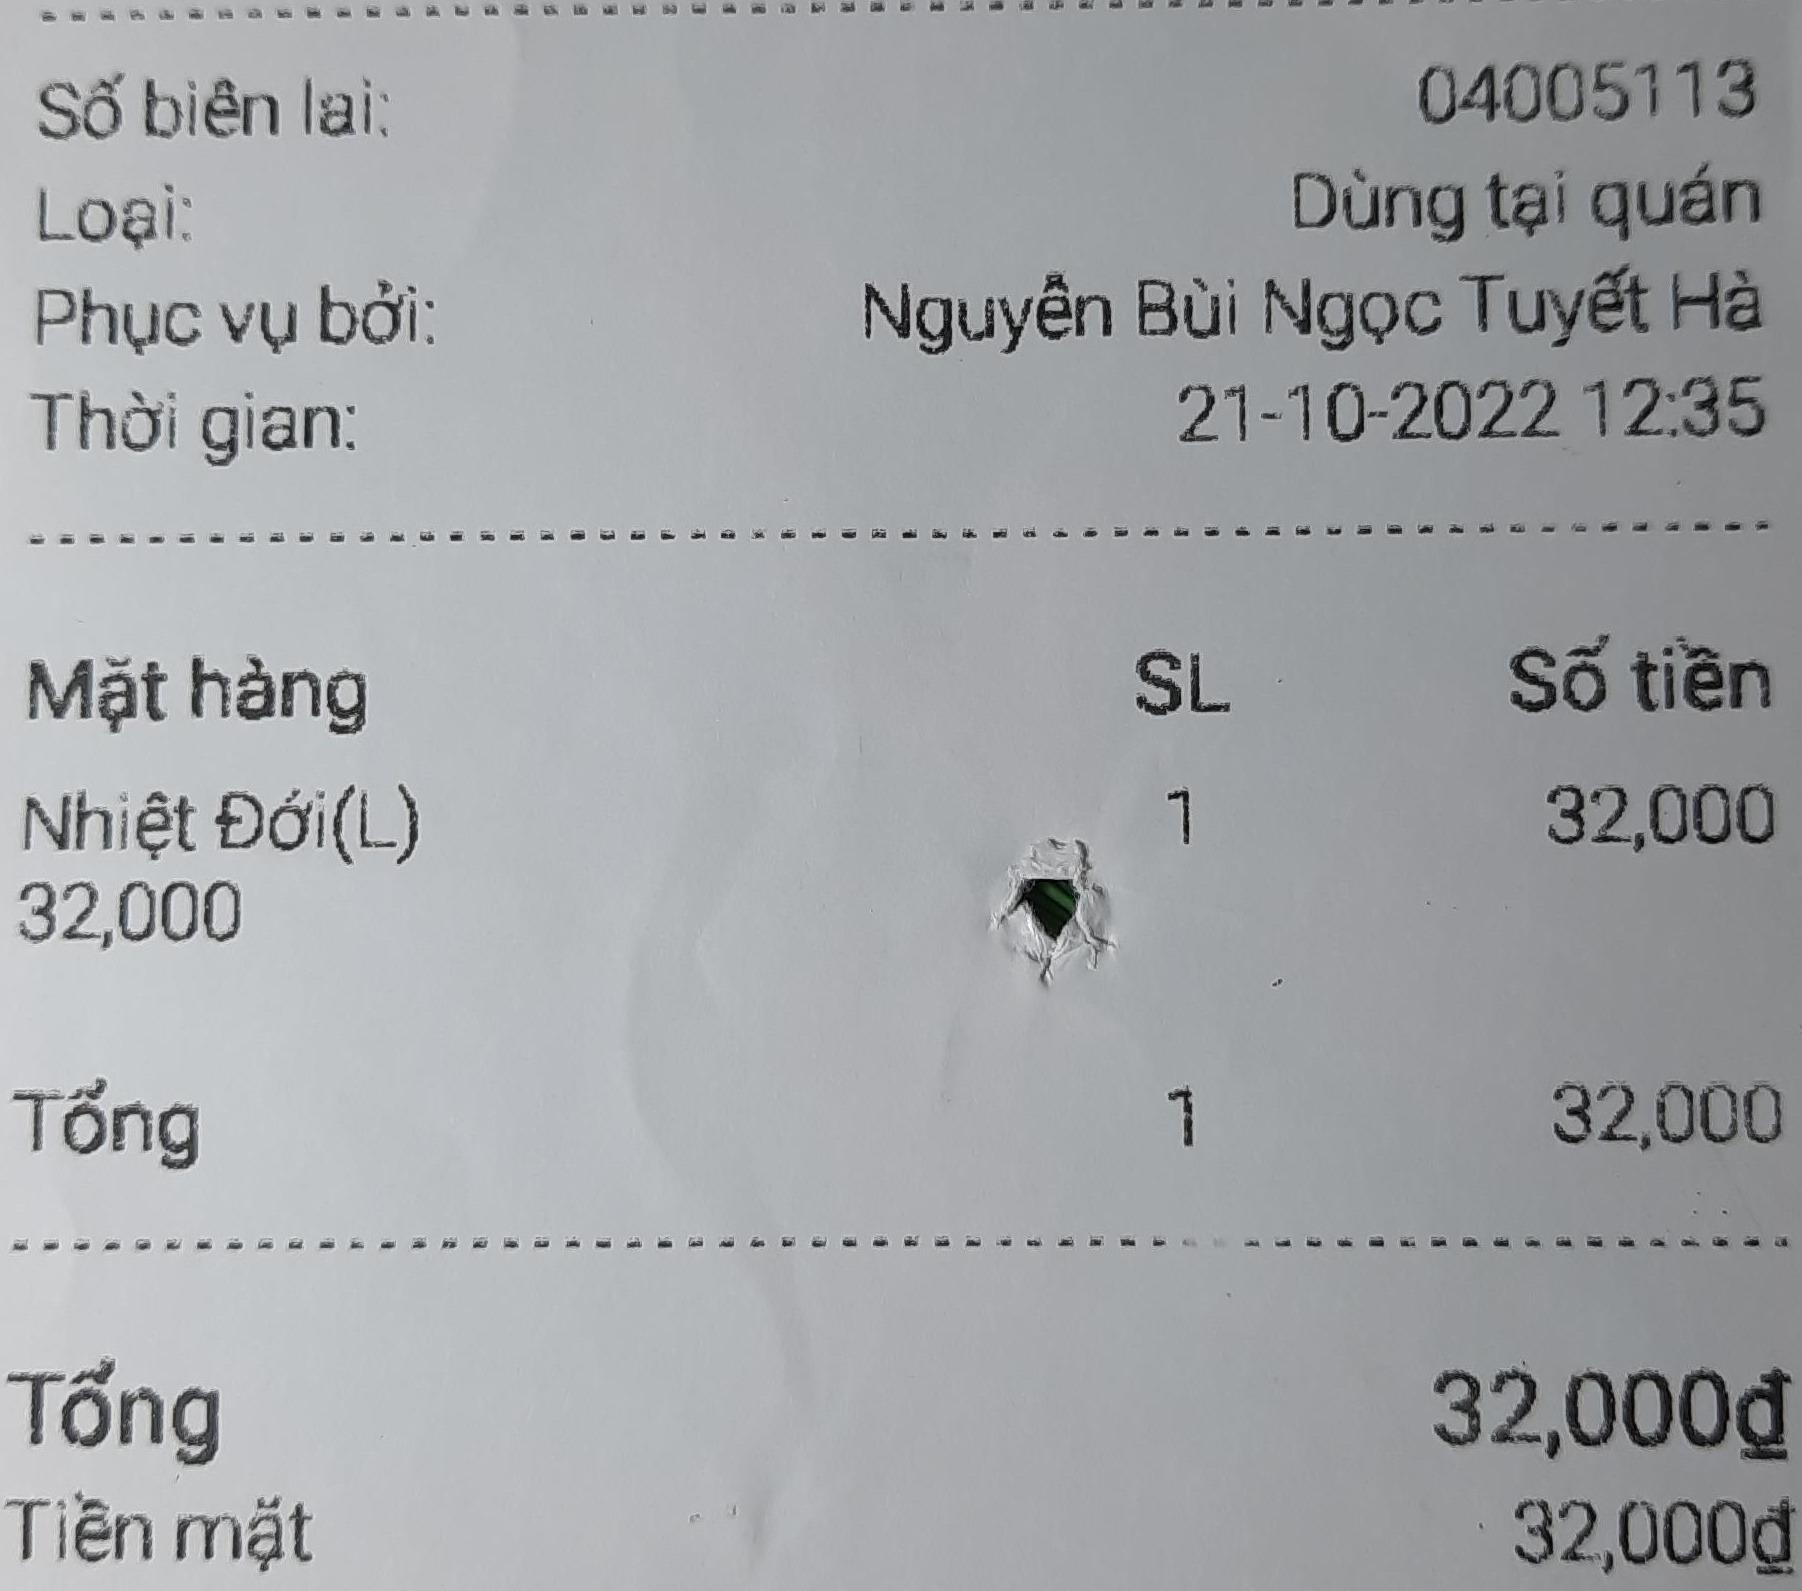
Số biên lai: 04005113
Loại: Dùng tại quán
Phục vụ bởi: Nguyễn Bùi Ngọc Tuyết Hà
Thời gian: 21-10-2022 12:35

<table>
<tr>
<th>Mặt hàng</th>
<th>SL</th>
<th>Số tiền</th>
</tr>
<tr>
<td>Nhiệt Đới(L)</br>32,000</td>
<td>1</td>
<td>32,000</td>
</tr>
<tr>
<td>Tổng</td>
<td>1</td>
<td>32,000</td>
</tr>
</table>

Tổng 32,000đ
Tiền mặt 32,000đ